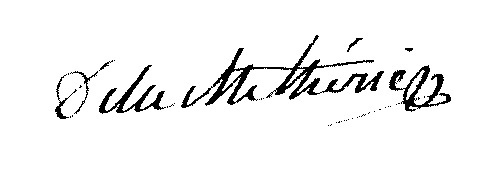
Signature of: antoine de la méthérie sorbier